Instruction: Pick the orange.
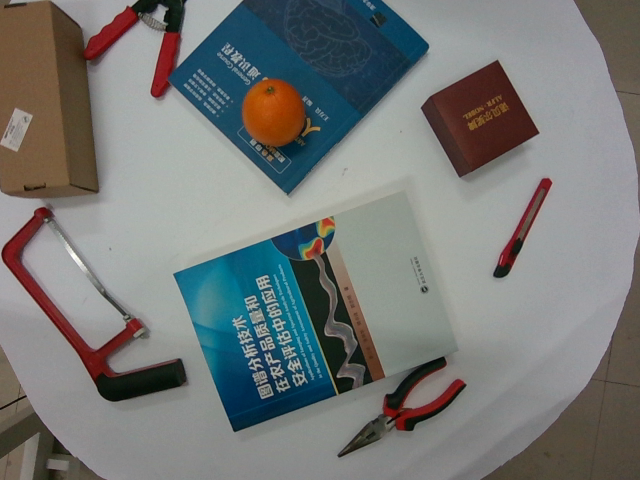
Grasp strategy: vertical